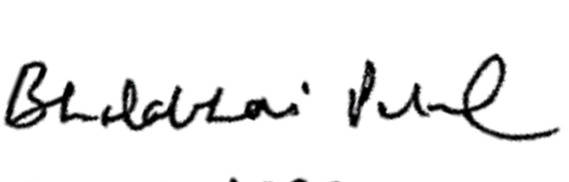
Signature of: bholabhai patel